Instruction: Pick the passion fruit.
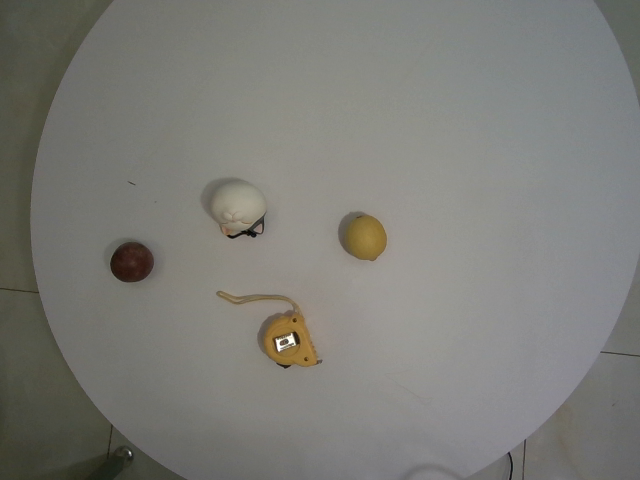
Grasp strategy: vertical